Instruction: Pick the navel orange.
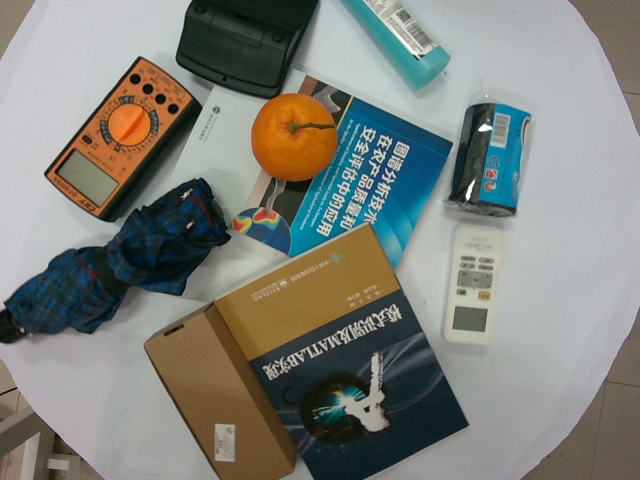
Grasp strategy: vertical